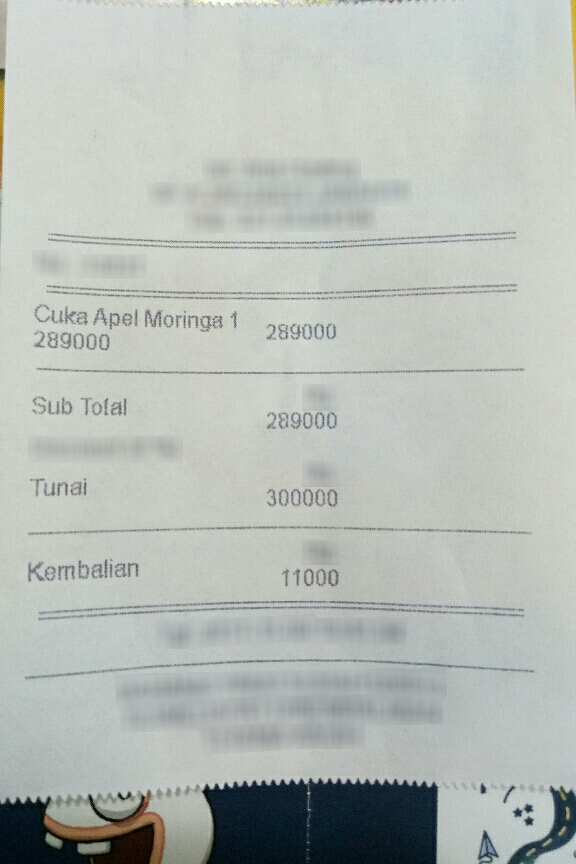
Number of items: 4
Subtotal: 289000
OCR text regions:
text: Cuka Apel Moringa
text: 1
text: 289000
text: 289000
text: Sub
text: Total
text: 289000
text: Tunai
text: 300000
text: Kembalian
text: 11000